Question: What was observed in the imaging?
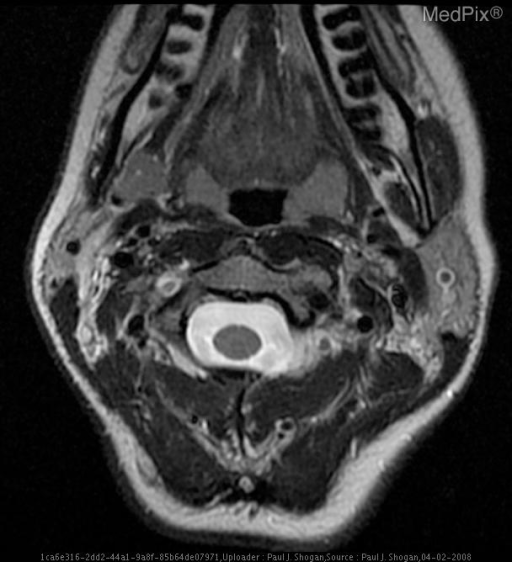
Answer: The imaging shows Occlusion of the right vertebral artery at the C1-2 level with subacute infarction of the right lateral medulla oblongata, and chronic infarction of the left flocculonodular lobe, as a result of traumatic chiropractic cervical manipulation. T2 weighted axial image at the level of C2 reveals abnormal increased T2 signal involving the right vertebral artery, consistent with intramural hematoma..